Question: What type of tax is indicated in the document, personal property or real estate?
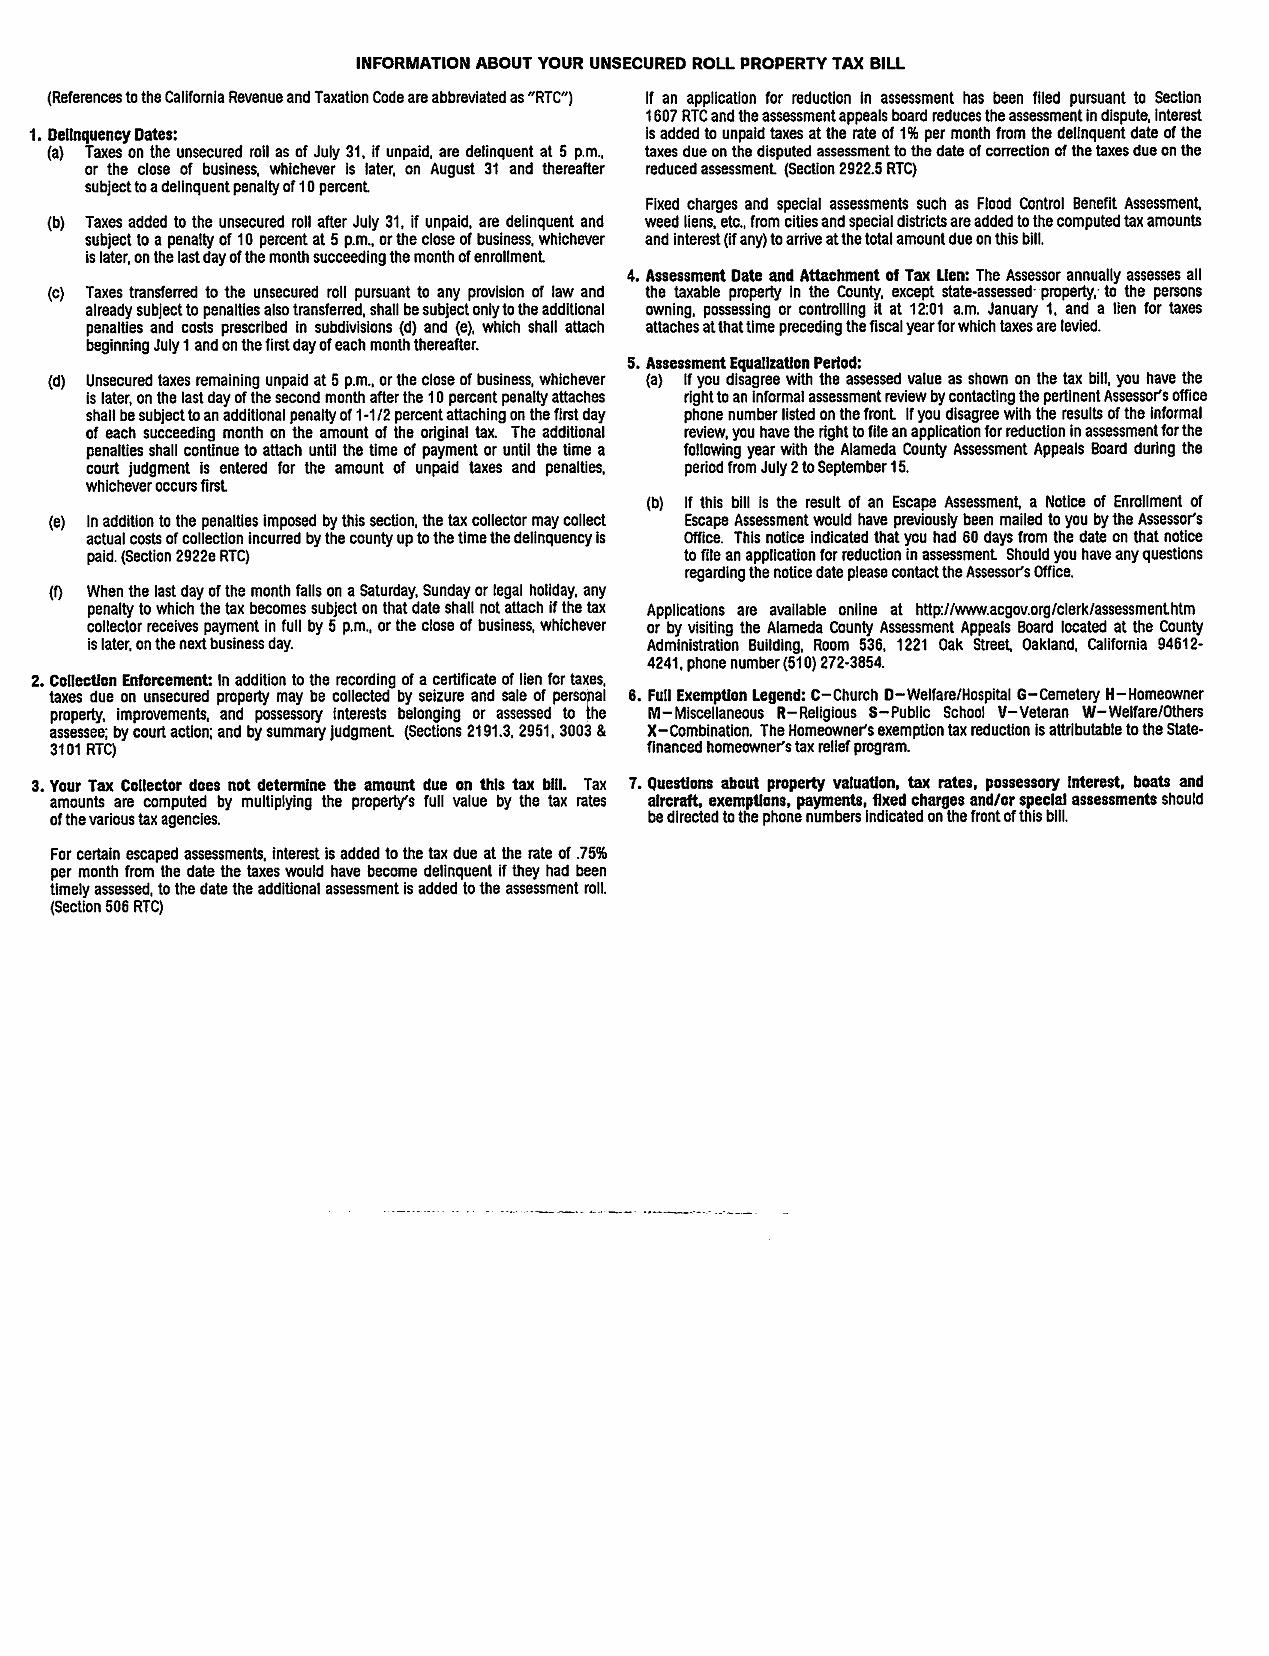
Answer: "Unsecured Roll Property Tax"